Question: What could the diagnosis suggest?
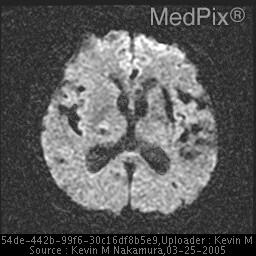
Answer: The possible diagnosis includes Hypertensive hemorrhage
Amyloid angiopathy
Hemorrhagic primary or metastatic malignancy.